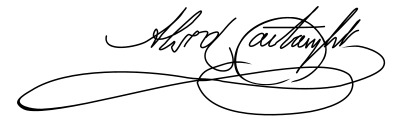
Signature of: alexander cartwright